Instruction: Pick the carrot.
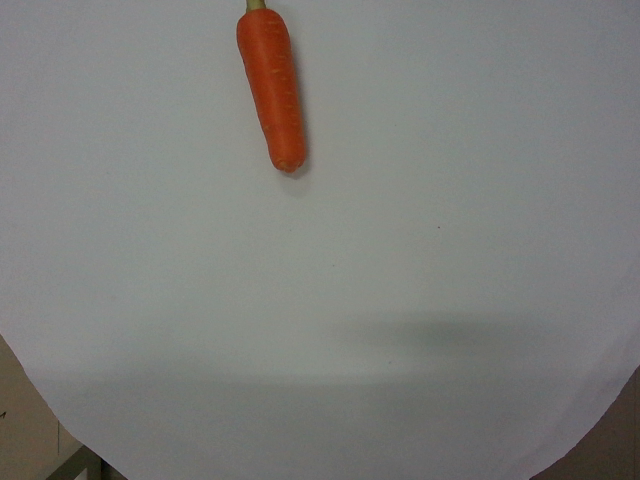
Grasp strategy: vertical